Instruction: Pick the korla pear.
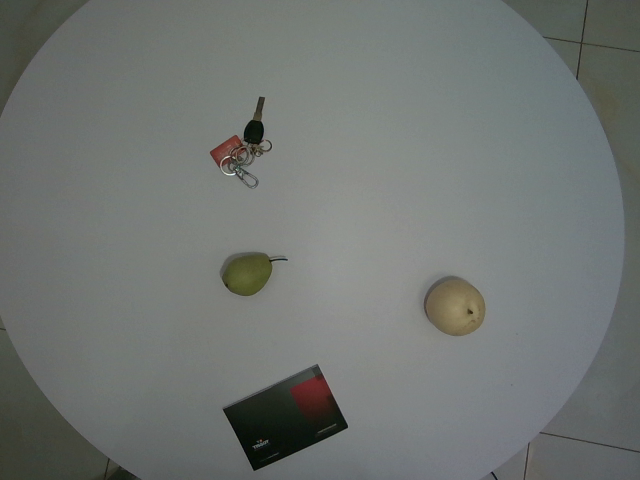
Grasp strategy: vertical